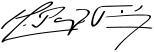
Signature of: marcos pérez jiménez